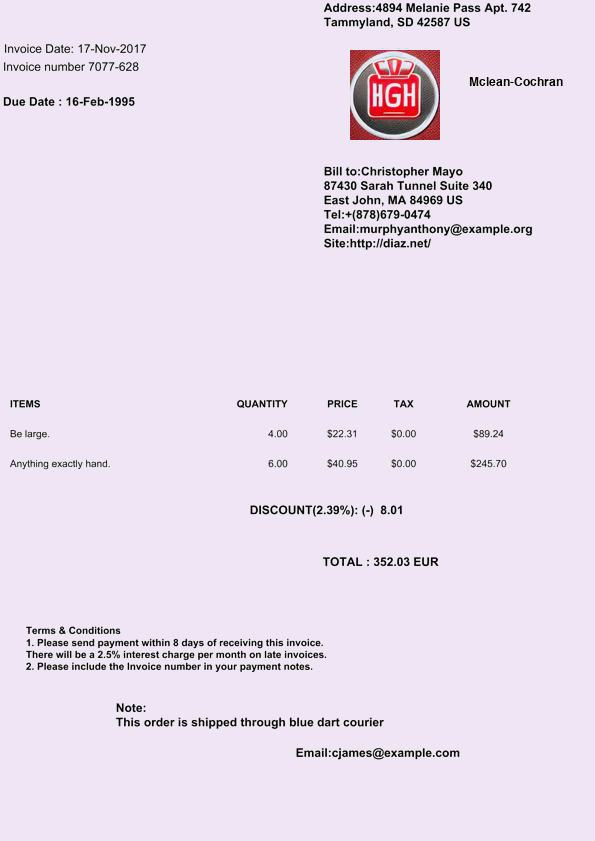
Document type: Invoice